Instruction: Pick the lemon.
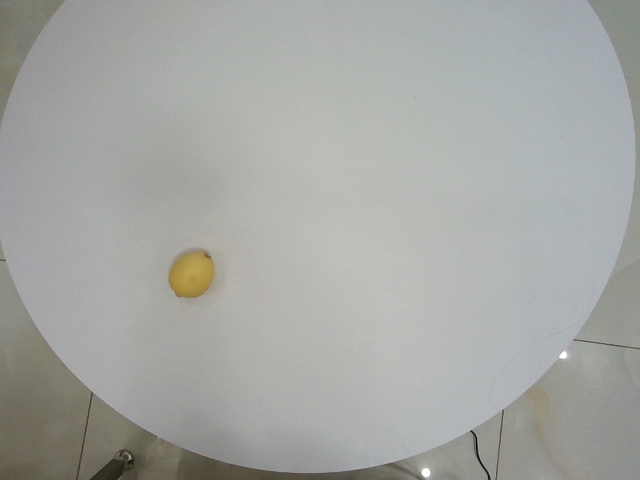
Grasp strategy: vertical